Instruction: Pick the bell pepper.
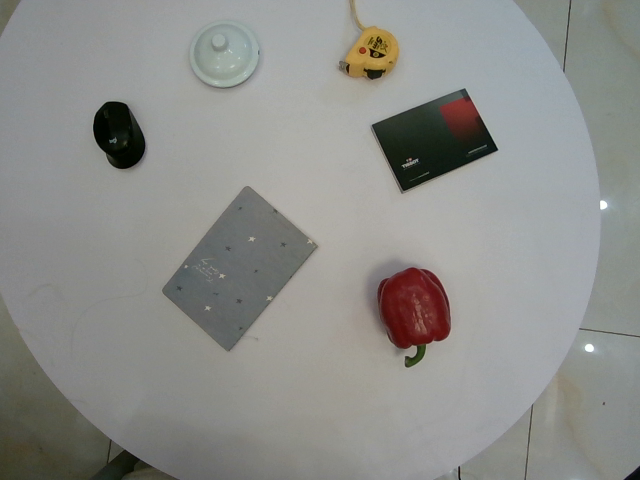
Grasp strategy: vertical